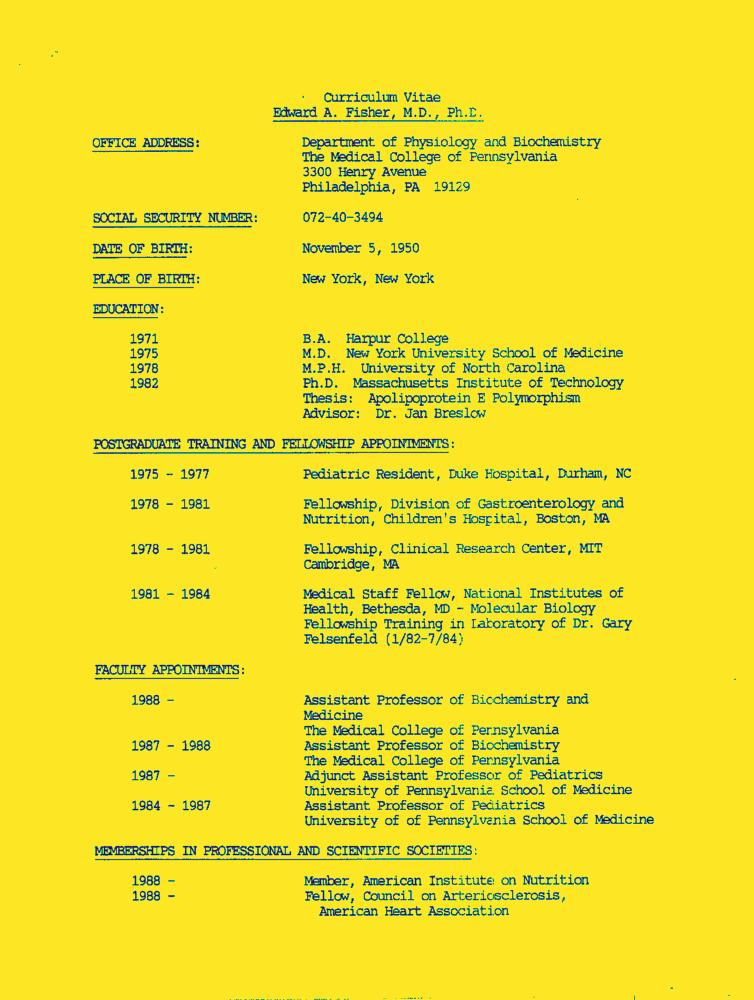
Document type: Resume-Doc